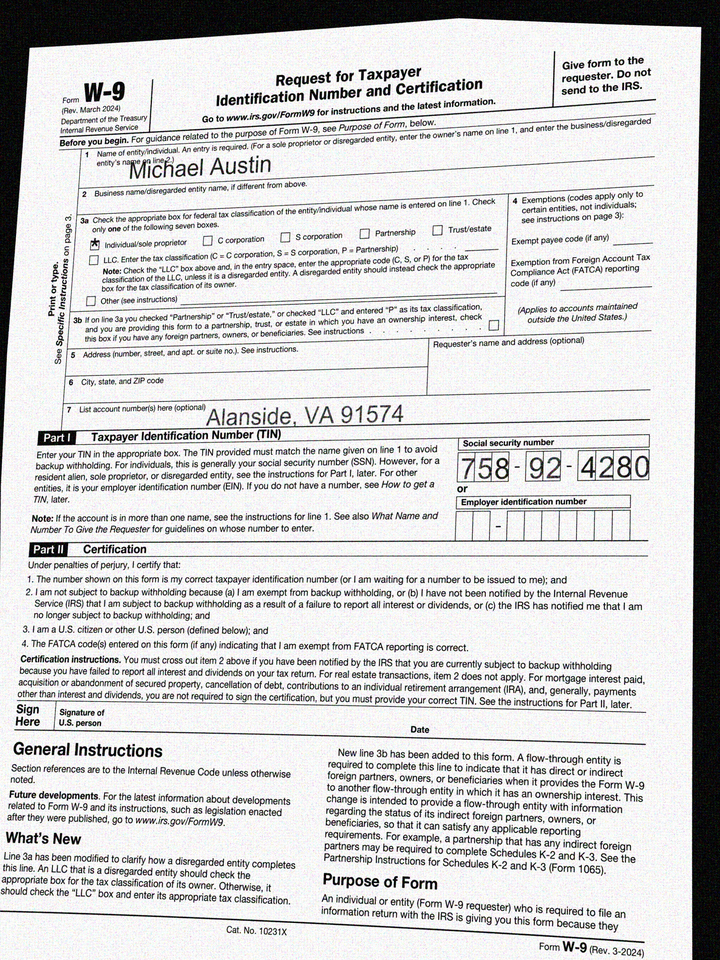
adr2: Alanside, VA 91574
cbx: yes
ssn: 758924280
enm: Michael Austin